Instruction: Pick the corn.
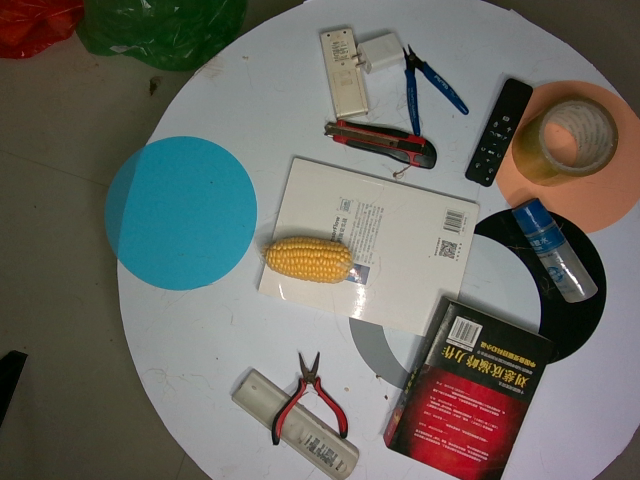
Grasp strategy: vertical